Question: What are the imaging findings?
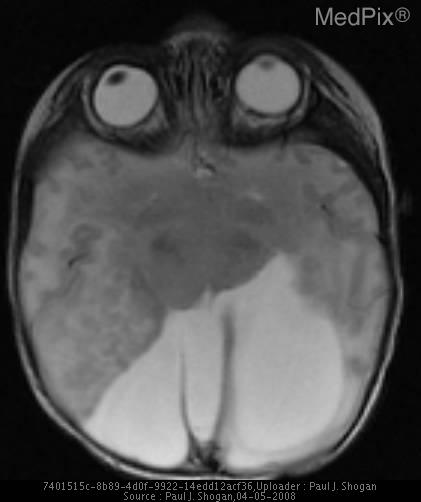
Answer: The imaging shows This patient has agenesis of the corpus callosum.  The posterior fossa is small, with a normally formed cerebellum, which is compressed inferiorly, and the 4th ventricle and cerebral aqueduct are patent.  The globes maintain cross-midline symmetry, and hypotelorism is noted.  The optic tracts are normally formed.  The thalami are fused, and there is partial interhemispheric fusion of the insular parenchyma, and a suggestion of anterior frontal lobe fusion.  There is a partially formed posterior falx cerebri, and anterior interhemispheric fissure.  There is a probable large monoventricle with a dorsal interhemispheric cyst, abutting dysplastic cerebral tissue.  There is an apparent hypoplastic left internal jugular vein.  A cephalocele at the vertex is also noted. T2 weighted axial image through the level of the orbits reveal the optic tracts are normally formed.  The globes maintain cross-midline symmetry, and hypotelorism is noted.  The cerebral aqueduct is patent.  The falx cerebri is partially formed, with a surrounding fluid collection.   There is a rudimentary left occipital and temporal horn, abutting dysplastic cerebral tissue.  The right occipital and temporal horn are not visualized..